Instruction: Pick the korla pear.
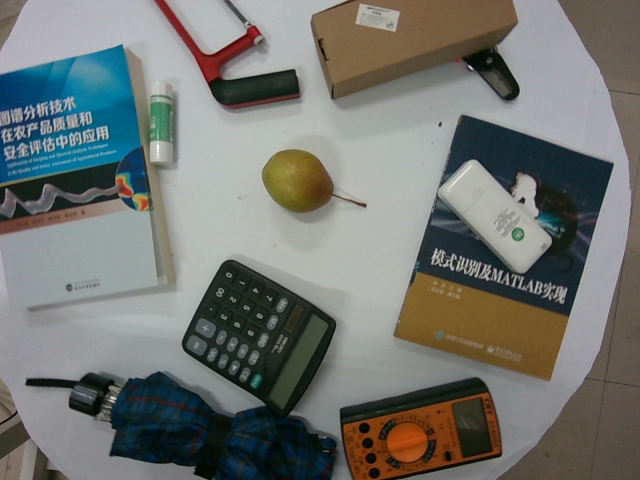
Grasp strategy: vertical